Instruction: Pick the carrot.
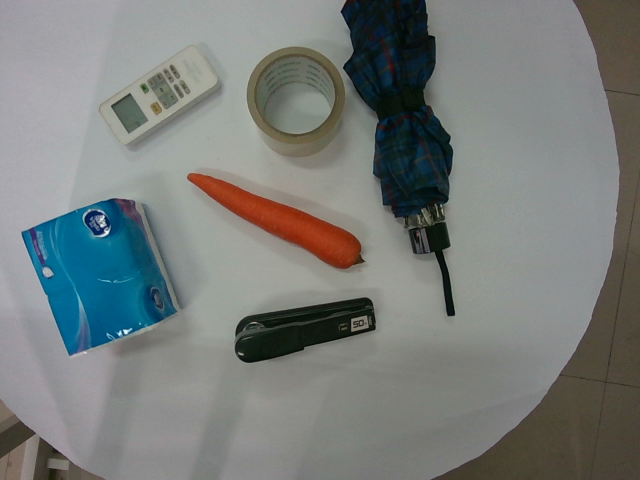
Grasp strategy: vertical